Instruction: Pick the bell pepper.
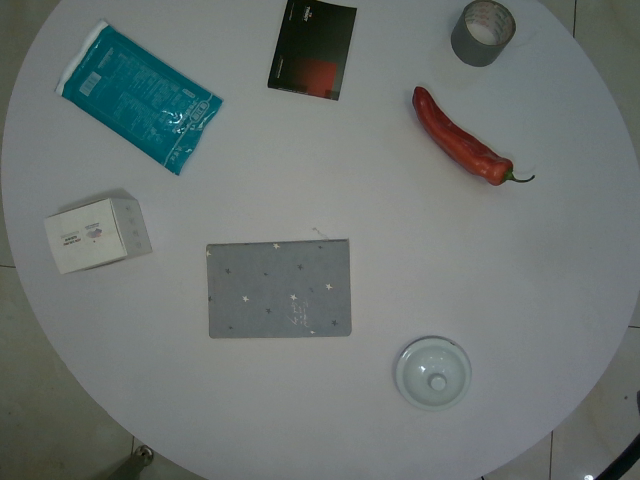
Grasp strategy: vertical